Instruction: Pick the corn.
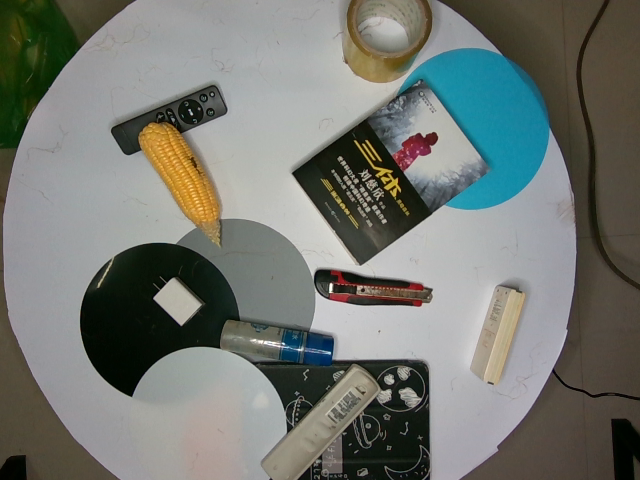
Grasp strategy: vertical